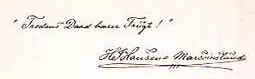
Signature of: hans jacob hansen